Question: How is the history relevant to the case?
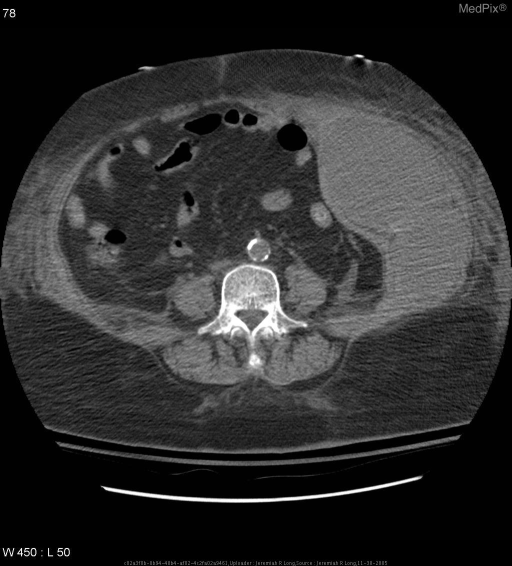
Answer: The patient's history of 56 year old female patient in the intensive care unit found to have a sudden drop in her hemoglobin and hematocrit following the recent initiation of anticoagulation therapy for a pulmonary embolus. is key in understanding the case.